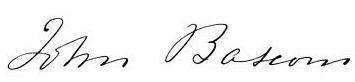
Signature of: john bascom